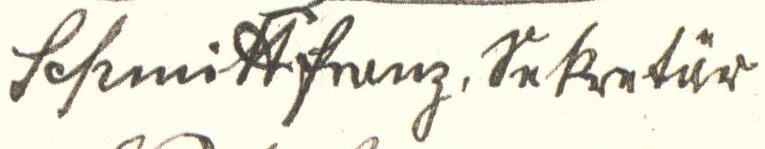
Signature of: q1448936